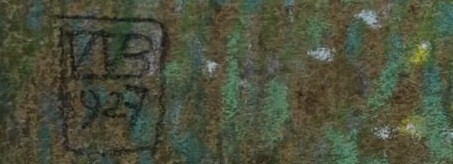
Signature of: bedřich wachsmann